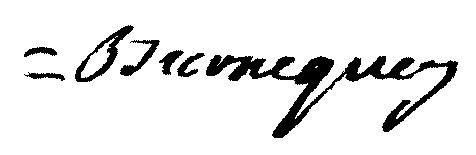
Signature of: jacques joseph burnequez